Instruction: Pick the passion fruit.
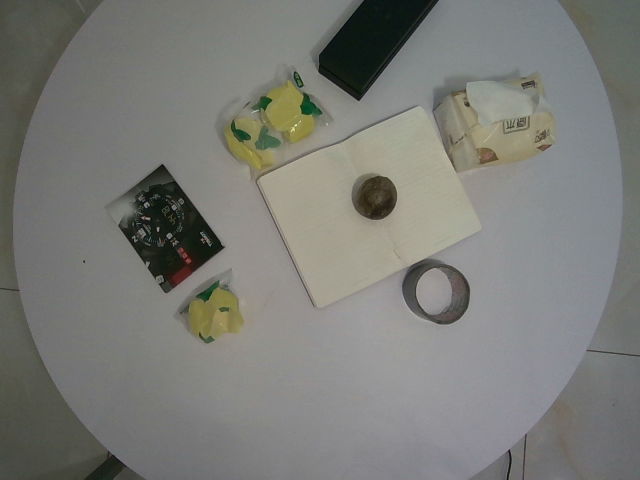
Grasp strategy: vertical